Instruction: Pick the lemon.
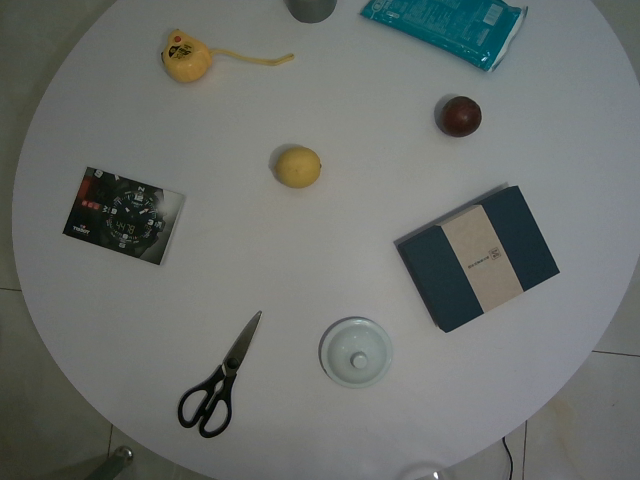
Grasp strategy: vertical